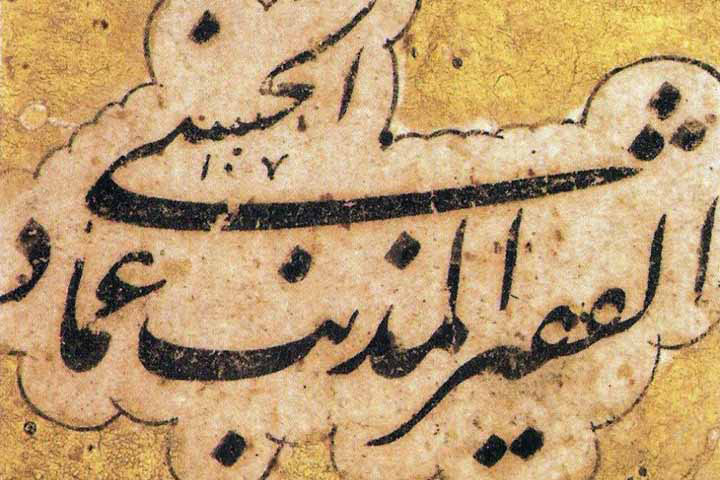
Signature of: mir emad hassani